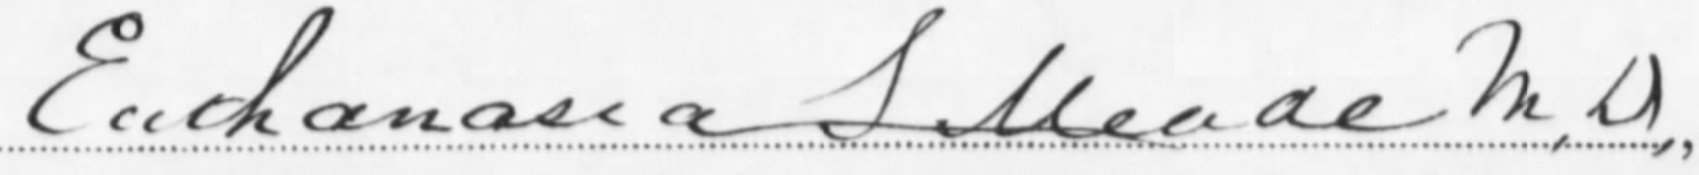
Signature of: euthanasia sherman meade